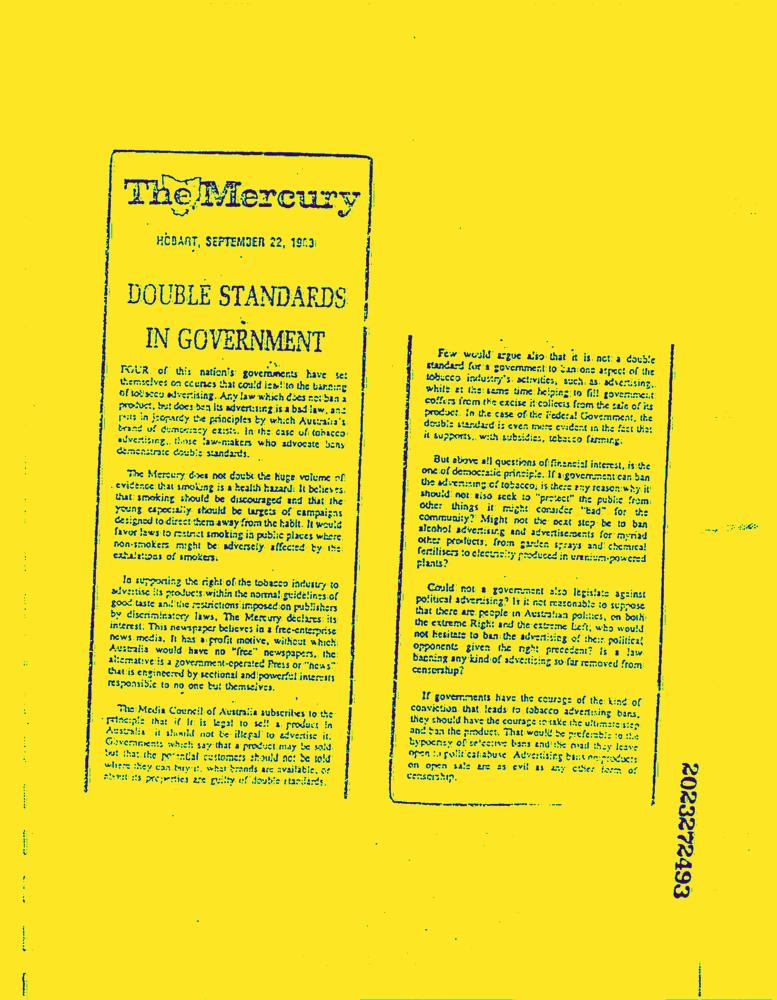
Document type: News-Article